Identify and extract the amount in words, amount in numbers, payee name, cheque date, and bank name from the image.
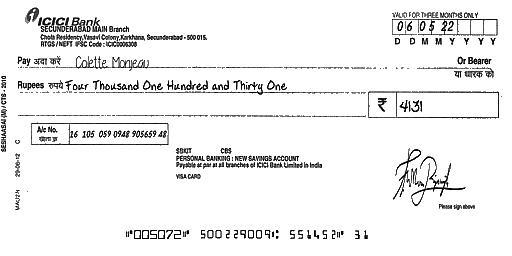
amt_in_words: Four Thousand One Hundred and Thirty One
amt_in_figures: 4131
payee_name: Colette Monjeau
bank_name: ICICI Bank
cheque_date: 06/05/22